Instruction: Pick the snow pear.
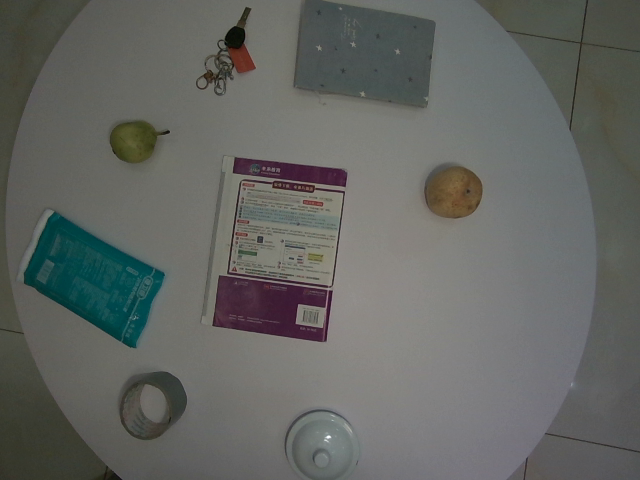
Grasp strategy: vertical